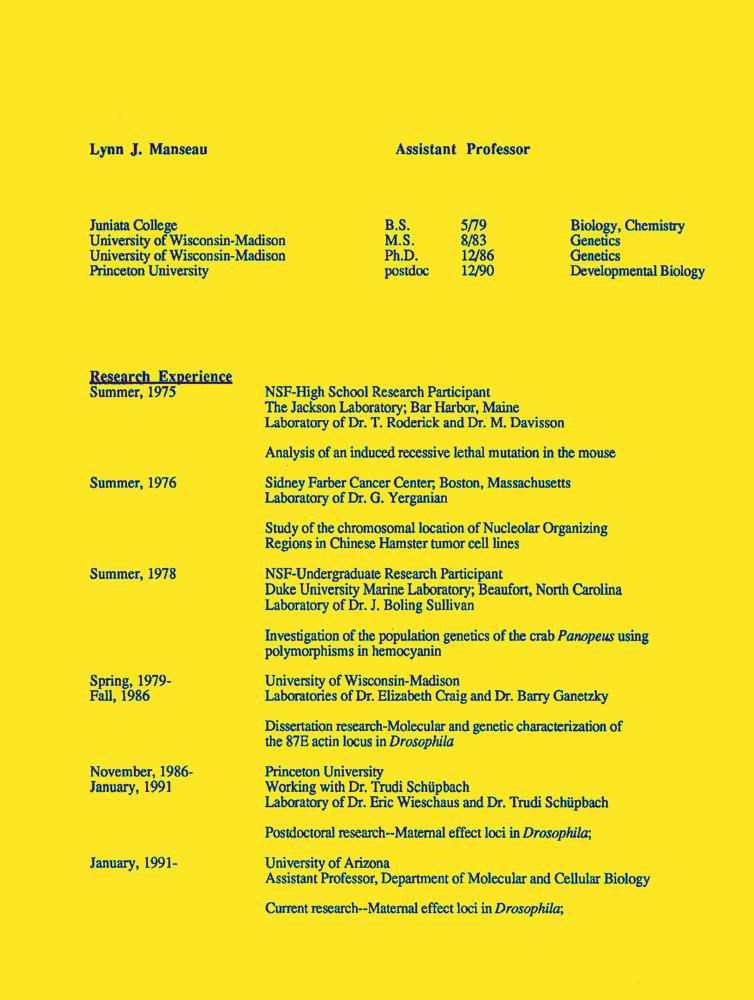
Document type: Resume-Doc